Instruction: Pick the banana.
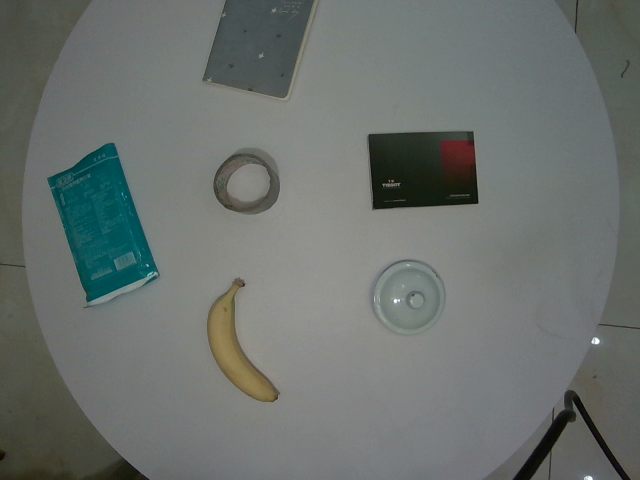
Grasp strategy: vertical